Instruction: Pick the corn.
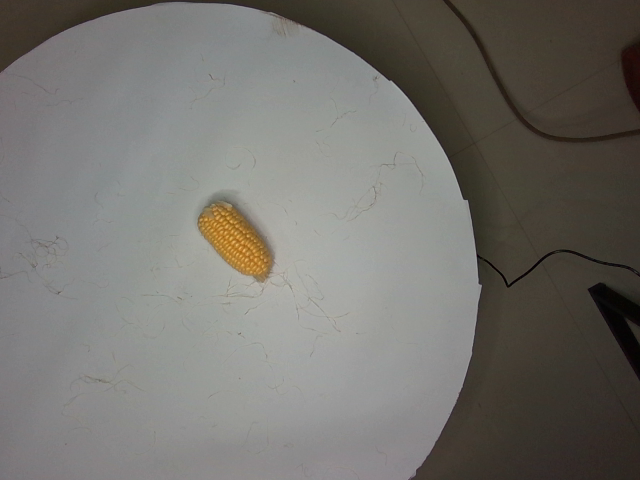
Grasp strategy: vertical